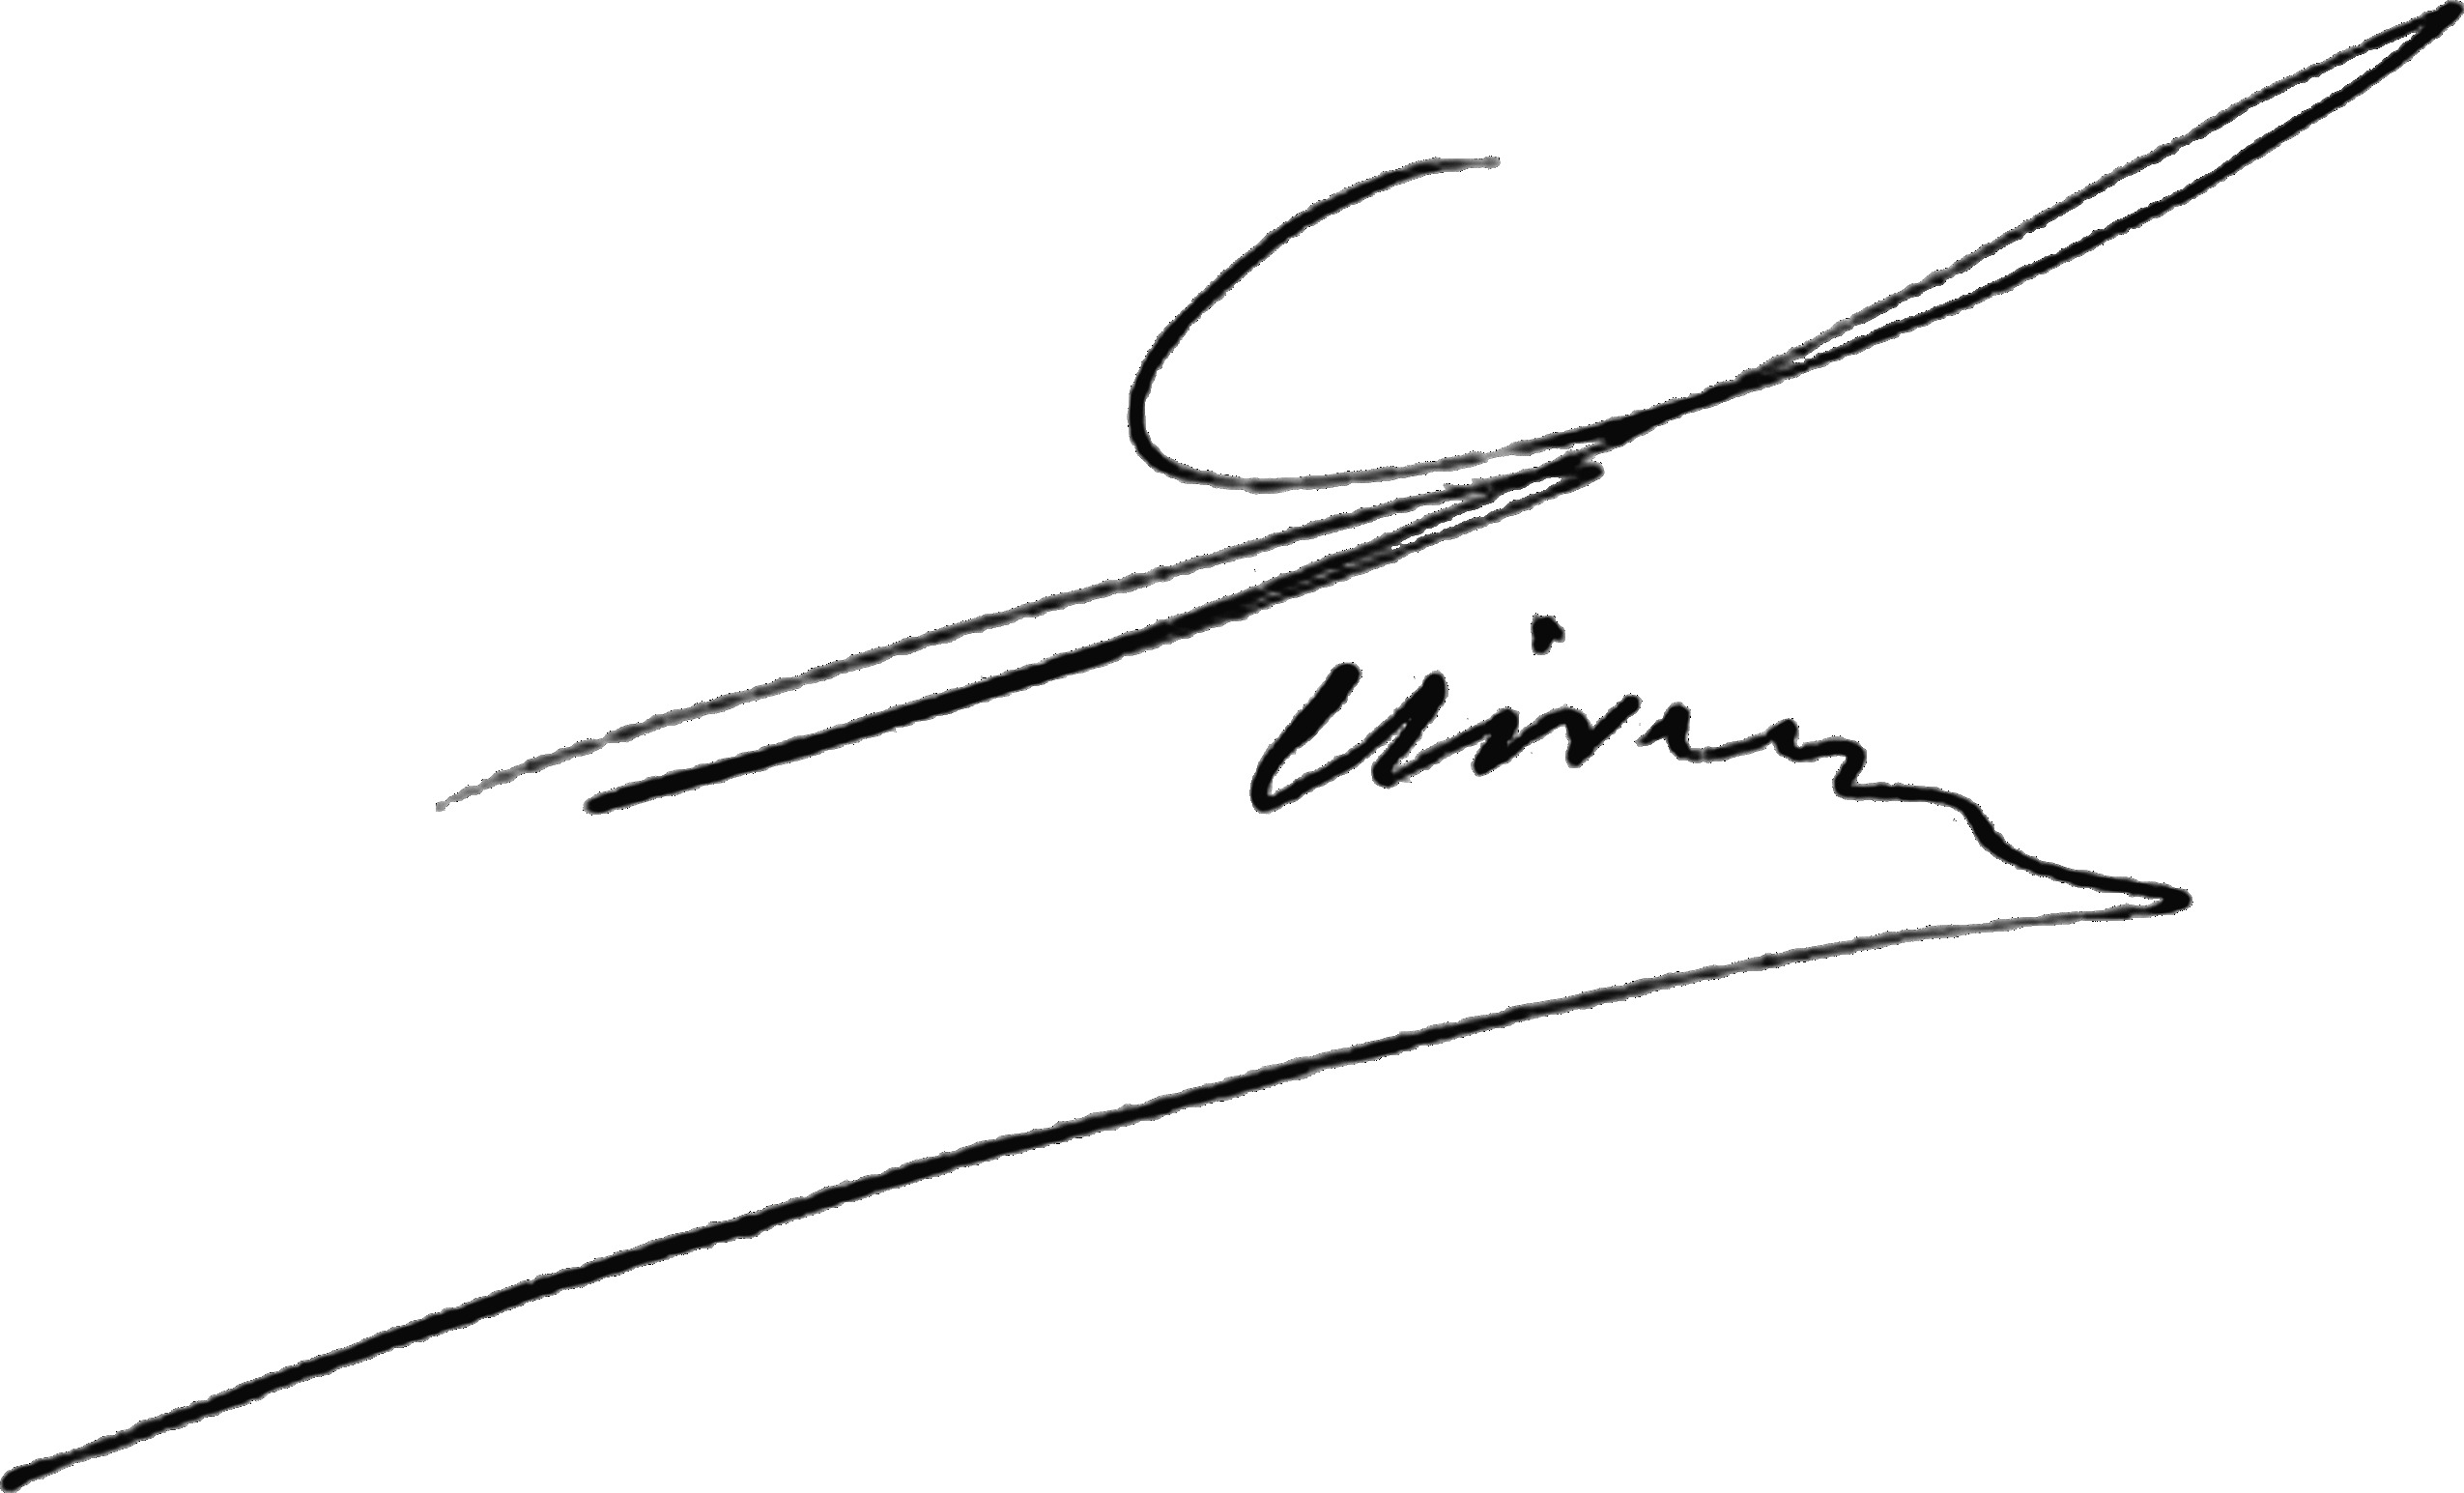
Signature of: samuel périvier